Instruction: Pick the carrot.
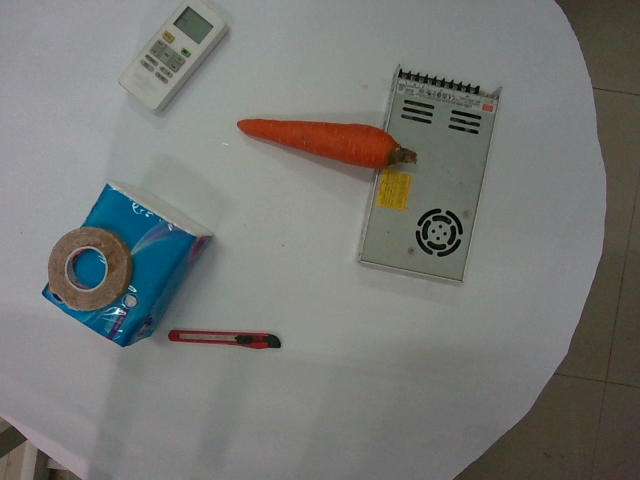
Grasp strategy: vertical